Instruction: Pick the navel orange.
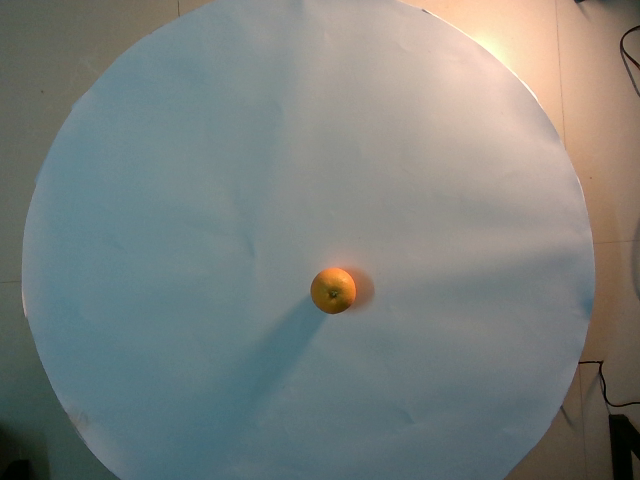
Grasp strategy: vertical